Question: Explain the disease:
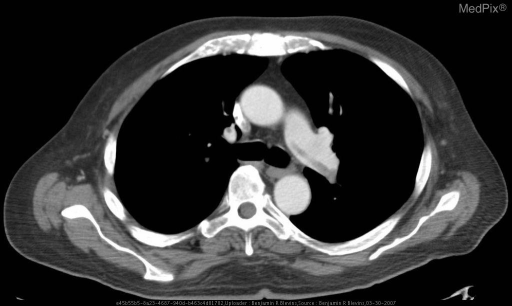
Answer: The disease is discussed as: Venous thromboembolic disease, especially resulting in pulmonary embolism represents a significant disease burden in terms of morbidity and mortality in hospitalized and non-hospitalized patients1.  Thrombus, or clot, often forms in the proximal, deep leg veins and only may only become clinically evident once a thrombus segment has embolized[1, 2].  Upon embolization from a vein (in the proximal leg or elsewhere) the first bed of vessels of decreasing diameter is usually the lungs, where the embolus may lodge occluding blood flow and creating clinically significant or insignificant (based on size) ventilation-perfusion mismatches[1, 3].  The progression from thrombus formation in the legs to pulmonary embolism is believed to account for up to 10% of hospital deaths[1].  Tragically, acute pulmonary embolism is among the leading causes of preventable hospital deaths in the United States[4].
	Detection and therapy for acute pulmonary embolism, once it has become clinically apparent is difficult and often without optimum result.  The best method of preventing pulmonary embolism is to prevent primary thrombus formation[1, 4].  Extensive clinical trials have resulted in revised clinical guidelines in 2007 for the prevention and management of venous thrombosis and venous thromboembolic disease[2, 5].  These new recommendations state that (1) low molecular weight heparins are preferable to unfractionated heparins in inpatient populations; (2) low molecular weight heparins are safe and cost effective for treating deep venous thrombosis and pulmonary embolism in selected outpatients; (3) compression stocking should be utilized to prevent postthrombotic syndrome within one month of diagnosis and used for a minimum of one year; (4) there is inadequate evidence to recommend specific types of anticoagulation in pregnant women; (5) recommendations on length of treatment; and (6) low molecular weight heparin is safe and efficacious for long term treatment on venous thromboembolism in selected patients, such as those with cancer[2, 5].  For additional information on this complex and everchanging topic, the reader is directed to the references below and the references’ references.